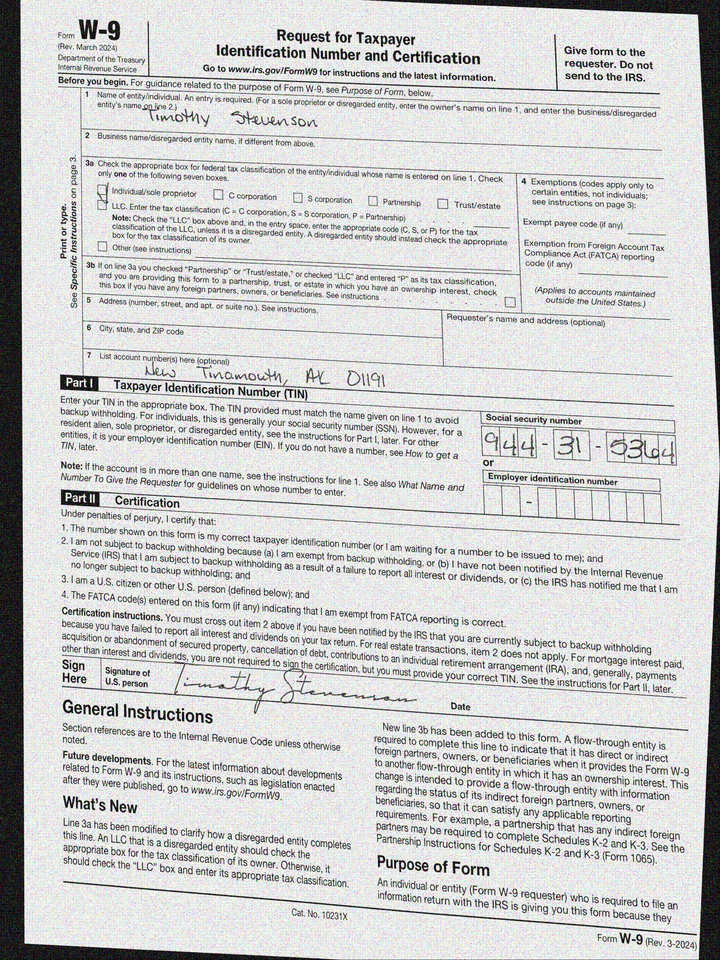
adr2: New Tinamouth, AK 01191
cbx: yes
ssn: 944315364
enm: Timothy Stevenson